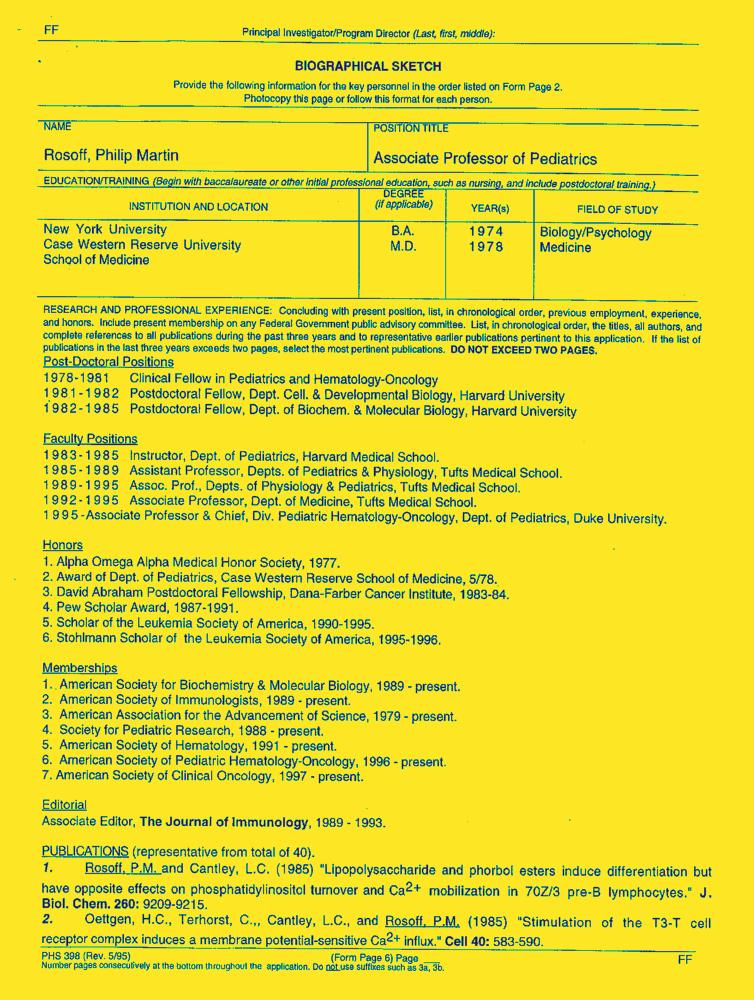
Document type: Resume-Doc